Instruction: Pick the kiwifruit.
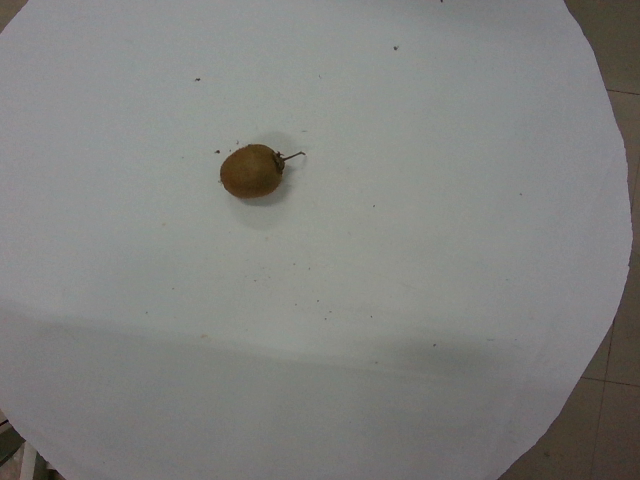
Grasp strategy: vertical